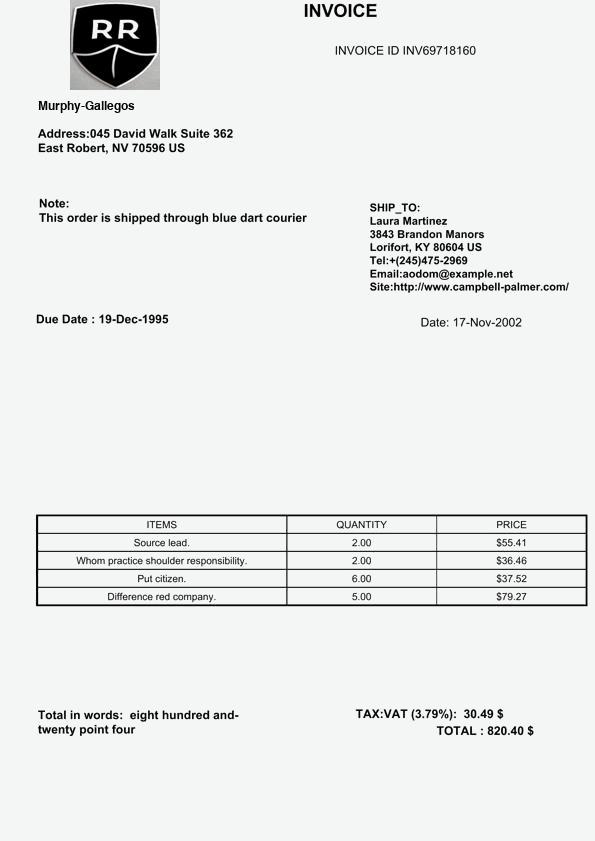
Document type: Invoice